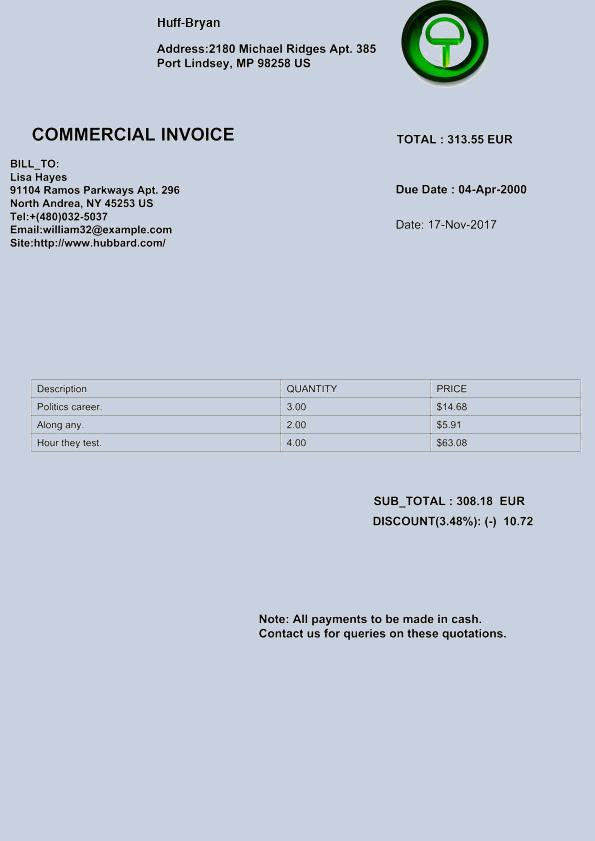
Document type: Invoice